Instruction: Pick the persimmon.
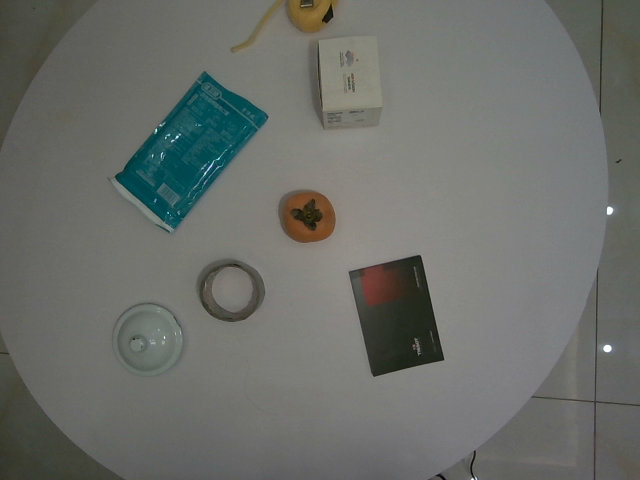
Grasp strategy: vertical